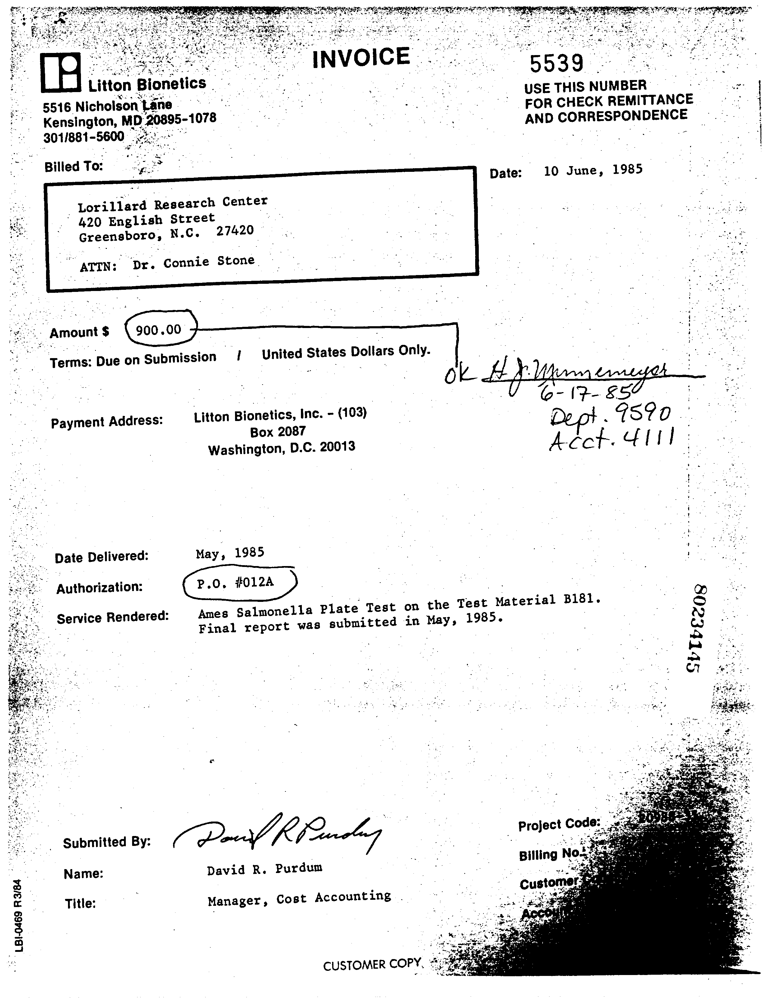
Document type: Invoice